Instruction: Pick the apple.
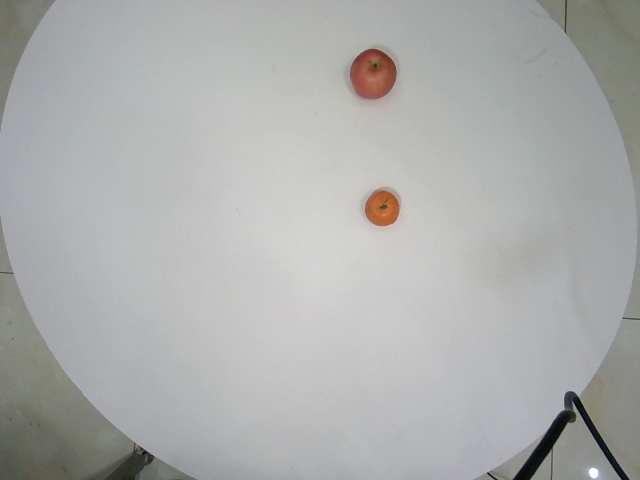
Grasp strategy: vertical